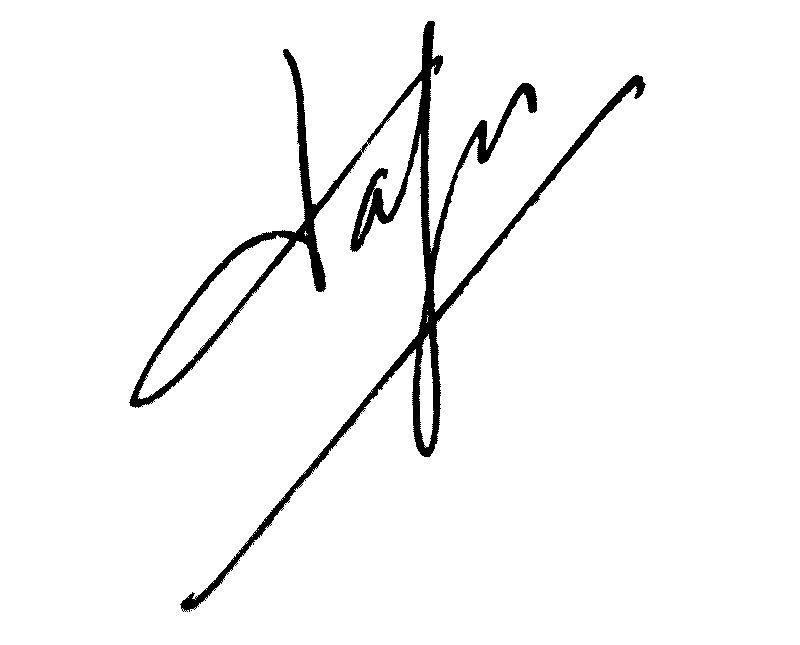
Signature of: étienne fajon